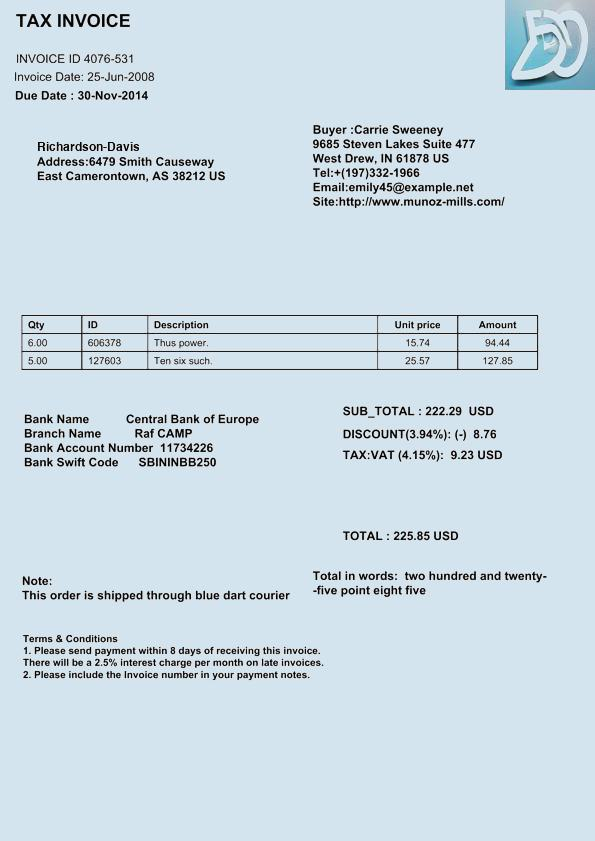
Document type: Invoice